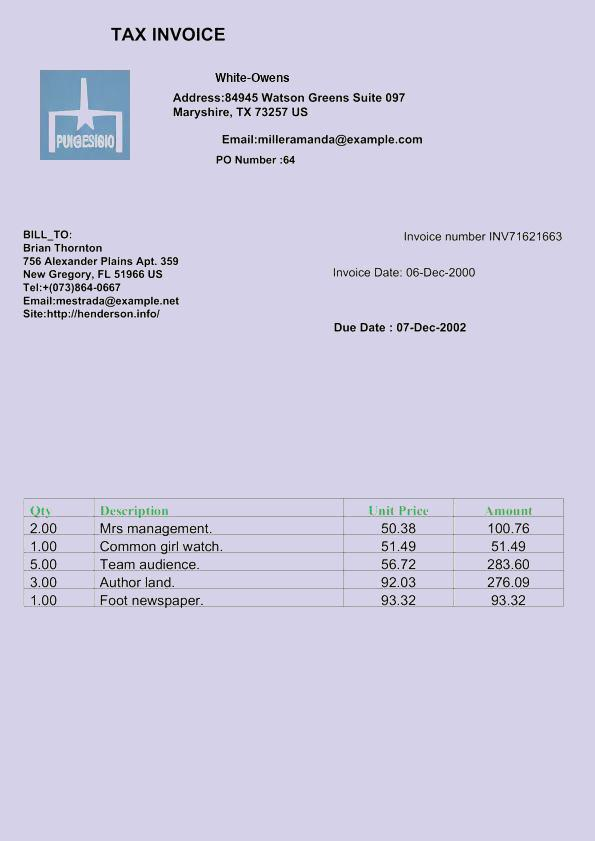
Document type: Invoice